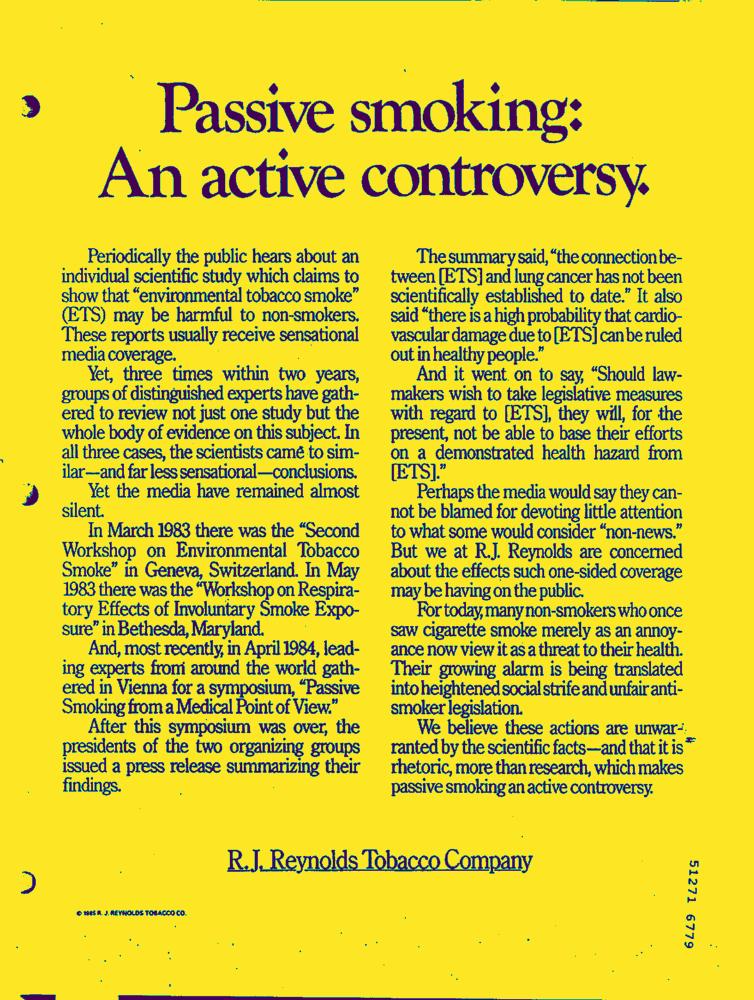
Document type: AD